Question: What is the name of the tenant mentioned in the document?
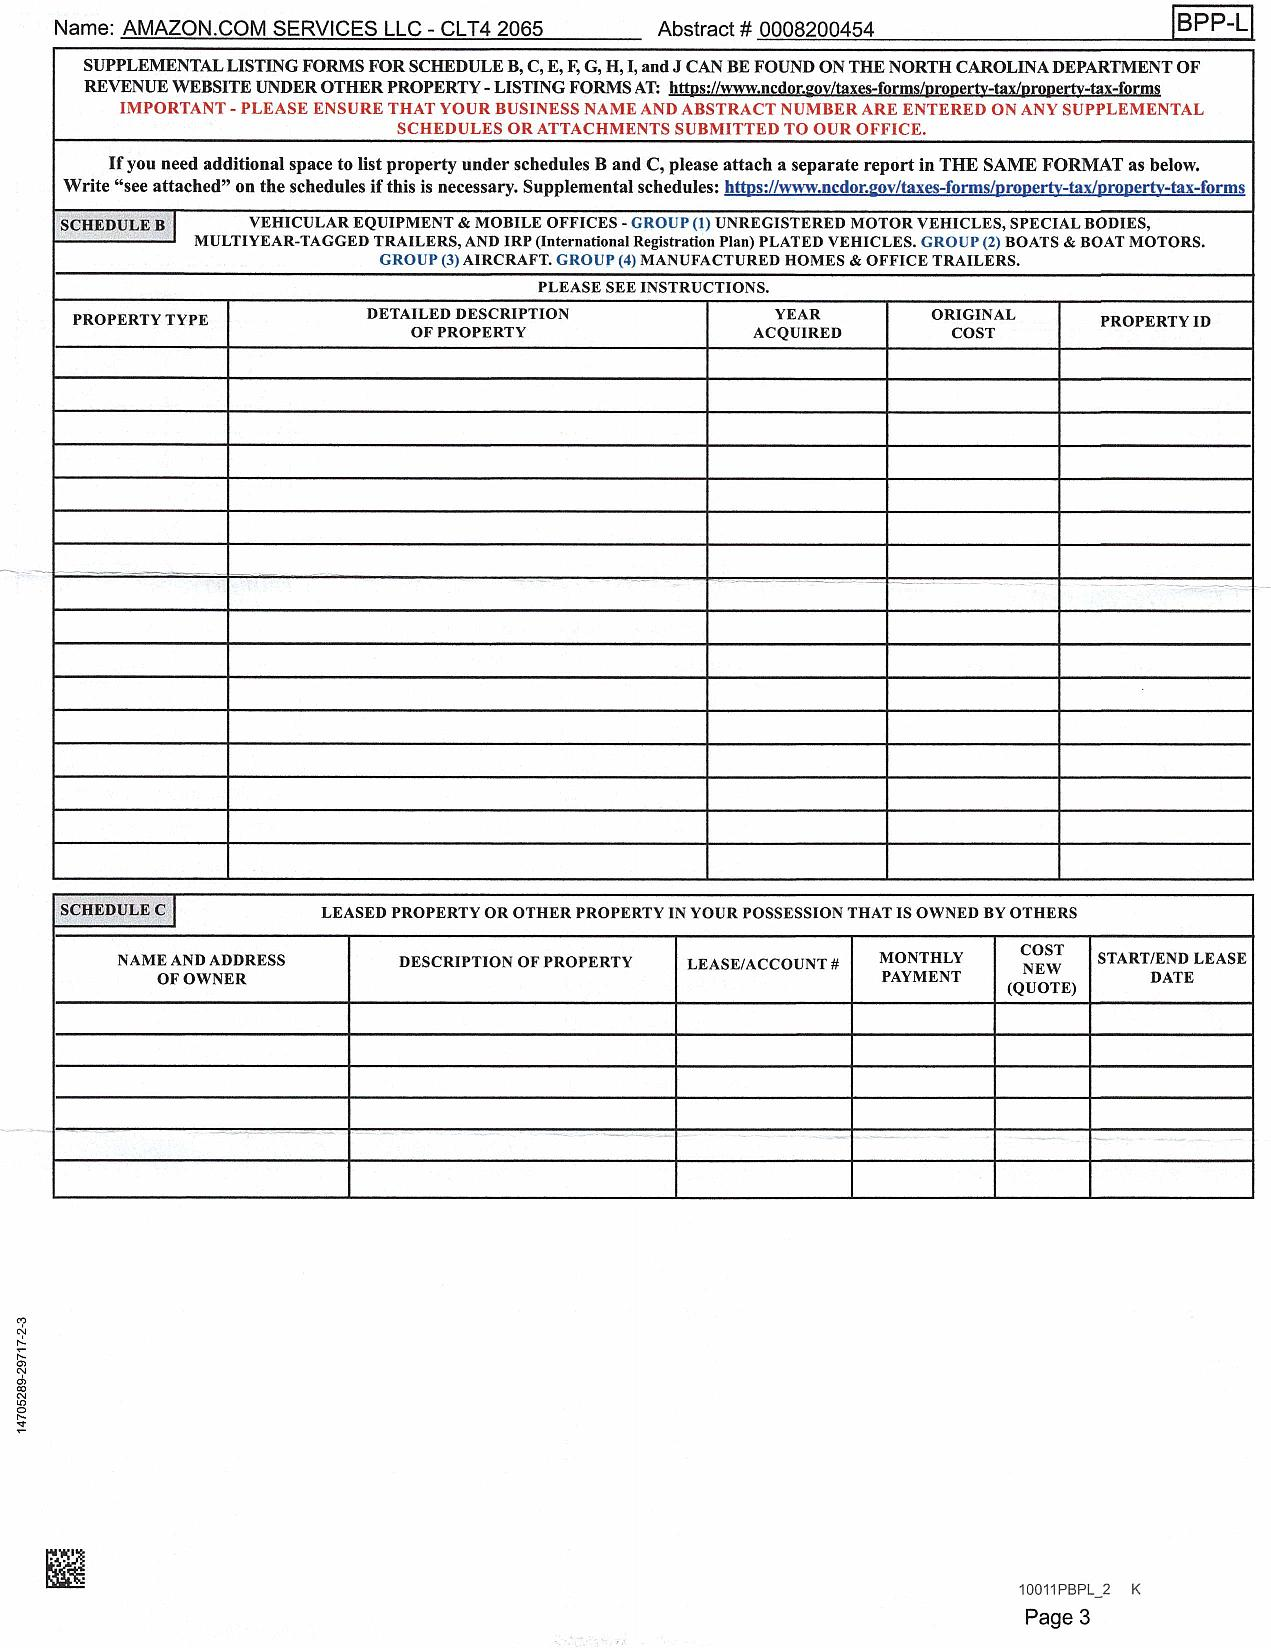
Answer: "Amazon.com Services LLC - CLT4 2065"